Question: What jurisdiction, city, or county is the document associated with?
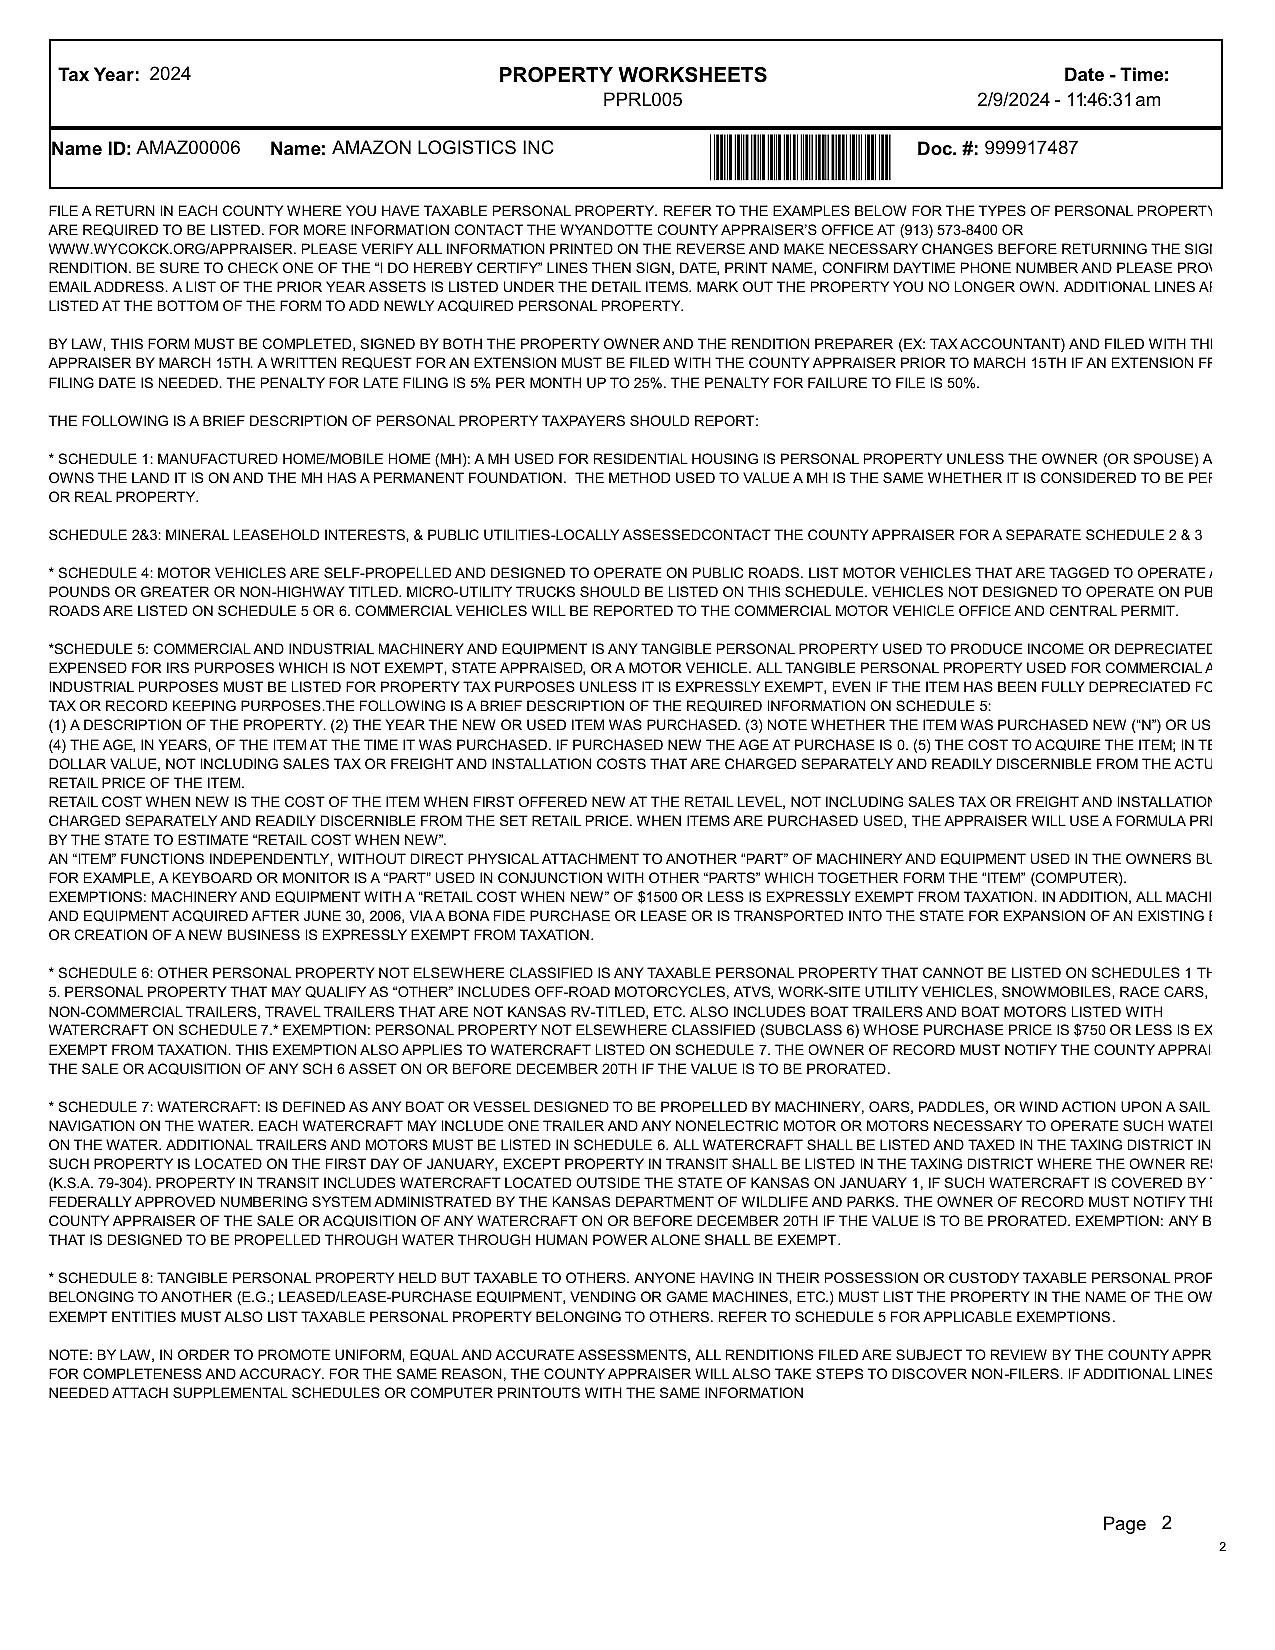
Answer: "Wyandotte County"